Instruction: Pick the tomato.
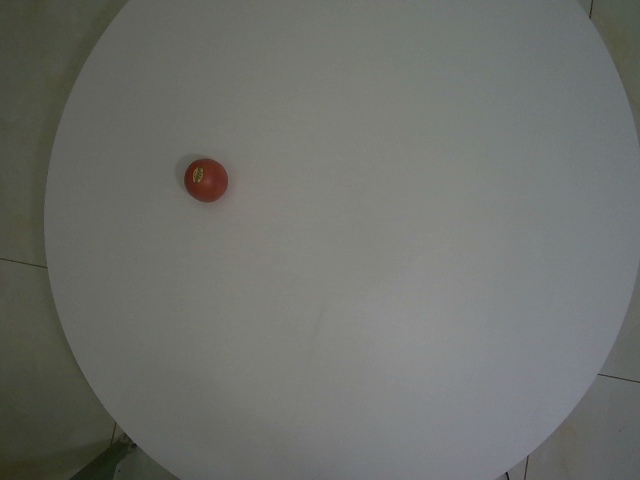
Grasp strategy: vertical